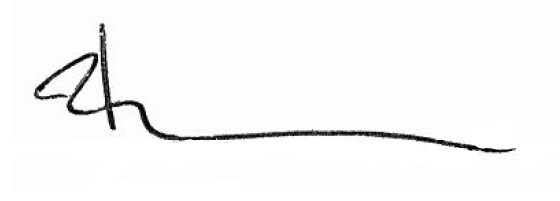
Signature of: bogdan borusewicz